Question: What appears to be the issue?
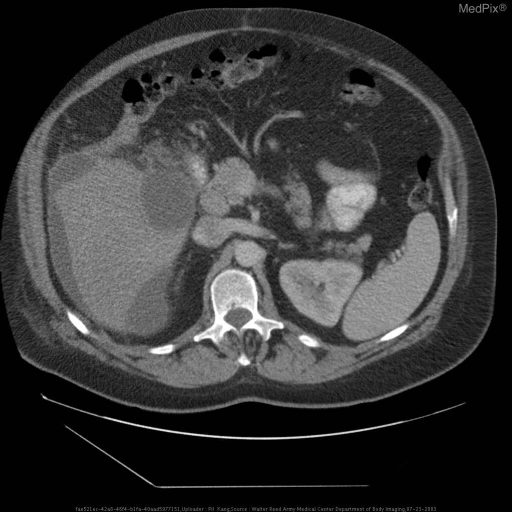
Answer: The findings suggest Axial CT with intravenous and oral contrast material demonstrates a large fluid collection predominantly within the porta hepatis around multiple surgical clips consistent with prior cholecystectomy.  More fluid is seen around the right lobe of the liver and more inferiorly within the right paracolic gutter.  Peritoneal fat around the fluid collection demonstrates stranding suggestive of inflammation.

Planar and SPECT images after the administration of Tc99m-disofenin IV demonstrates large amount of abnormal radiotracer accumulation within the area corresponding to the large fluid collection seen on the CT images, consistent with a biliary leak.  Note that a tubular area of radiotracer uptake leading from the large collection apparently outside the body is the collection within the percutaneous drainage tube placed prior to the scintigraphic study.. Axial CT with intravenous and oral contrast material demonstrates a large fluid collection predominantly within the porta hepatis around multiple surgical clips consistent with prior cholecystectomy.  More fluid is seen around the right lobe of the liver and more inferiorly within the right paracolic gutter.  Peritoneal fat around the fluid collection demonstrates stranding suggestive of inflammation.. The patient might have a history of s/p recent laparoscopic cholecystectomy, now with fevers and abdominal pain.